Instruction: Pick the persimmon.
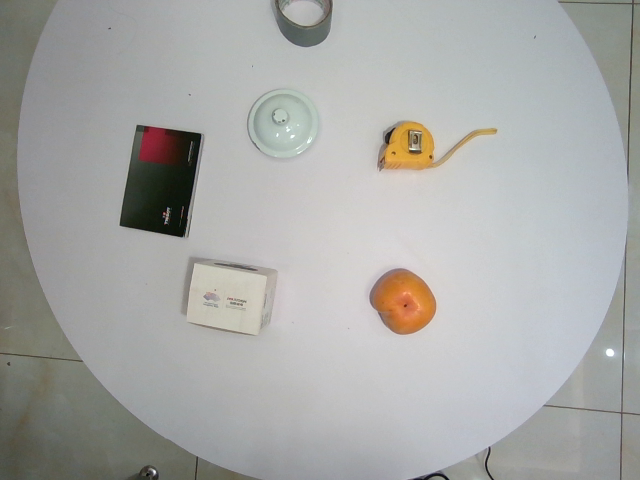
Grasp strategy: vertical